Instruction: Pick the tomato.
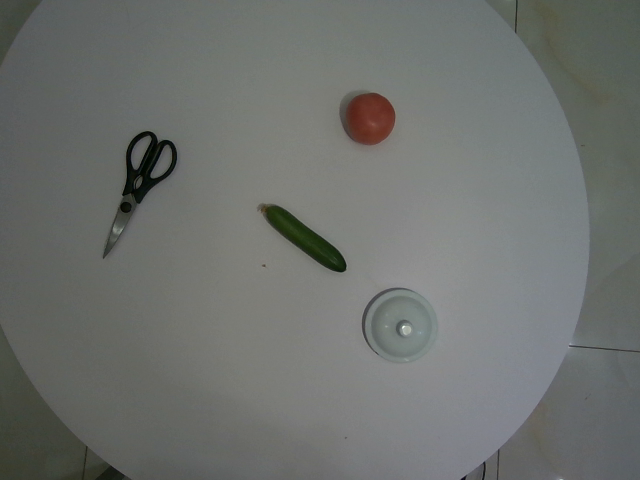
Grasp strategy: vertical